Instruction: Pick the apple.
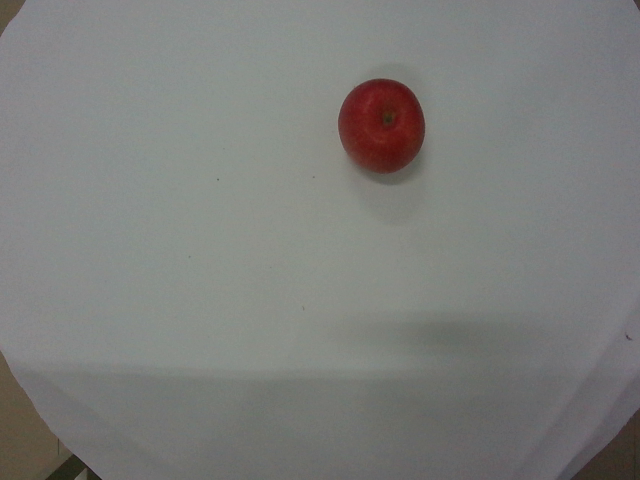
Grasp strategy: vertical